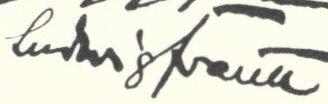
Signature of: ludwig frank